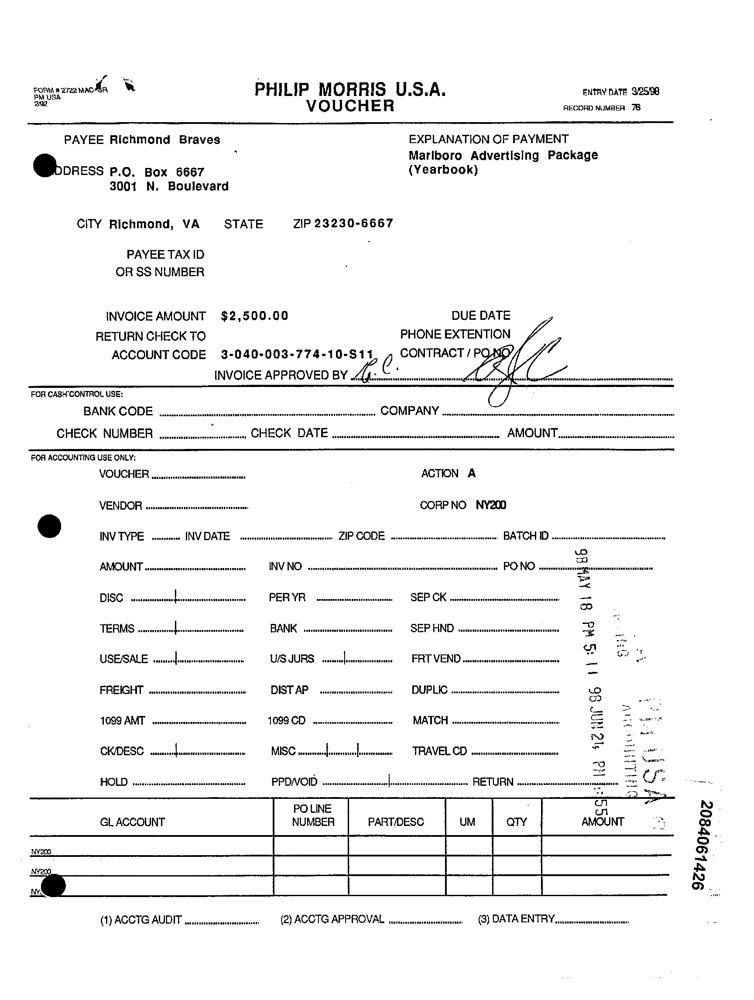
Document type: Invoice